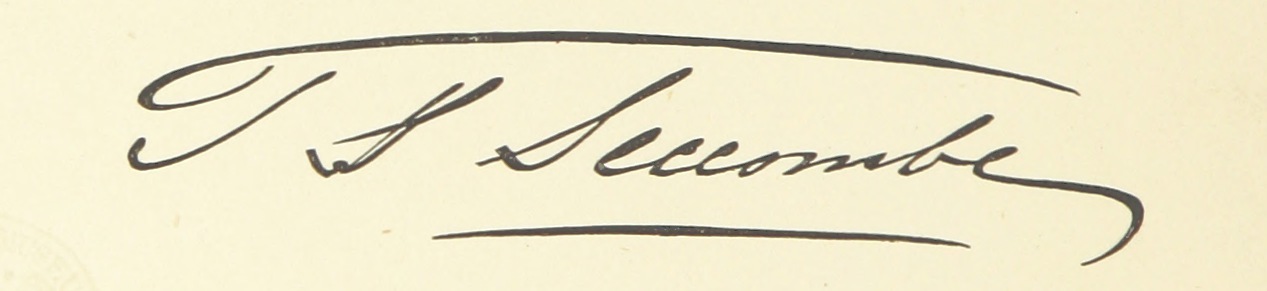
Signature of: thomas strong seccombe